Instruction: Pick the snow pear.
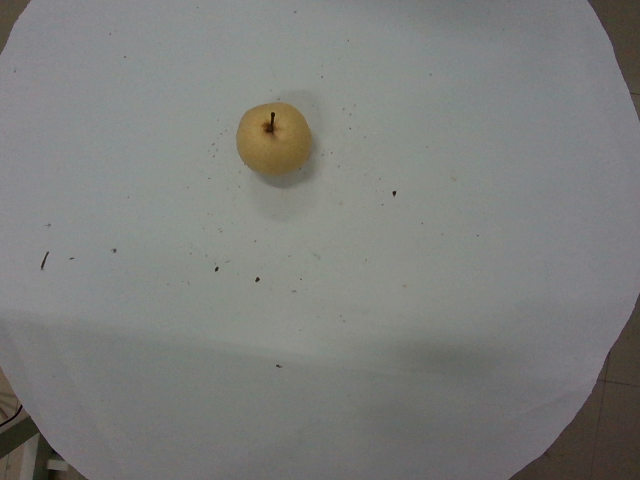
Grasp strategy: vertical